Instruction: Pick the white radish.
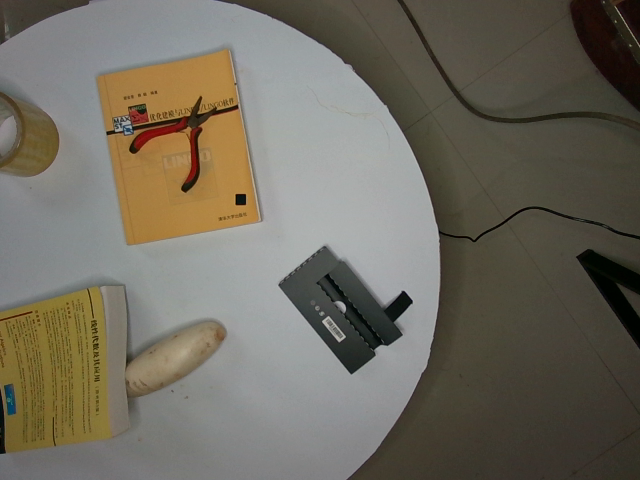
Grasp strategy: vertical